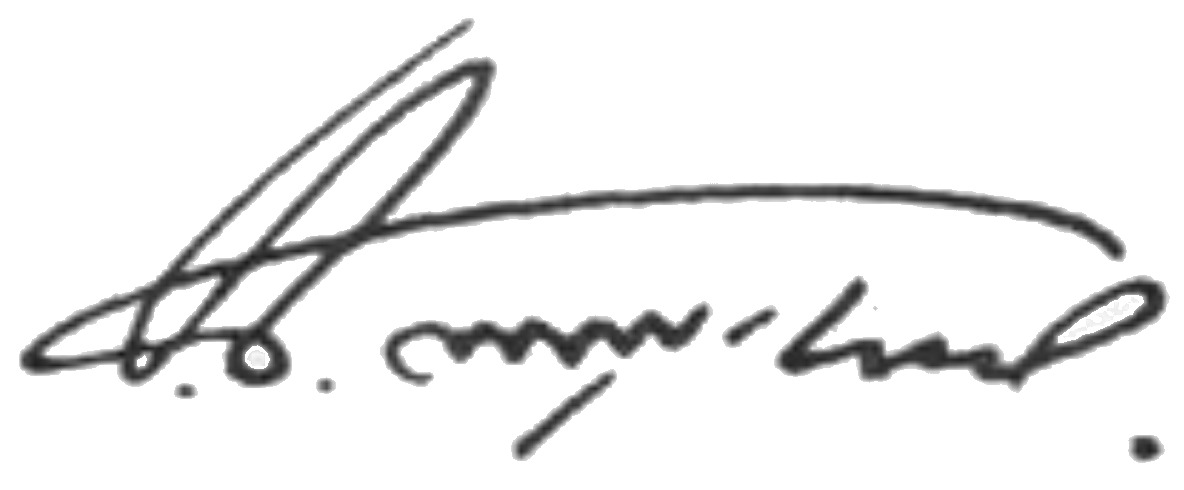
Signature of: prasit kanchanawat